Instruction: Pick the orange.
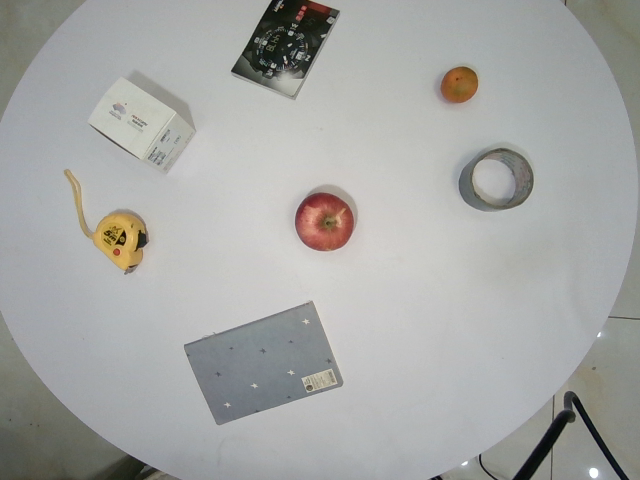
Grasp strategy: vertical